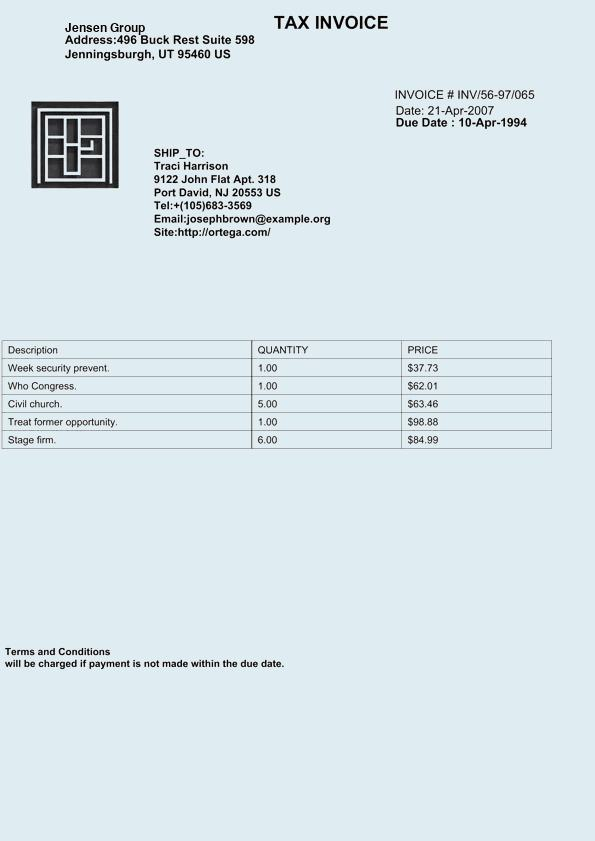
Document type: Invoice